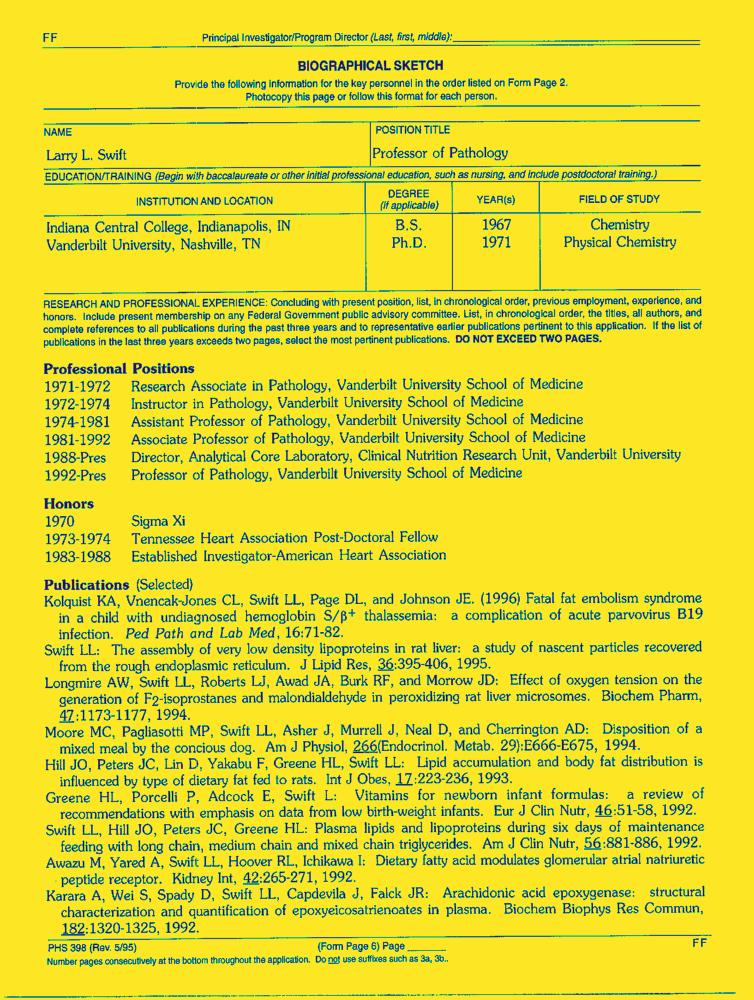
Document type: Resume-Doc